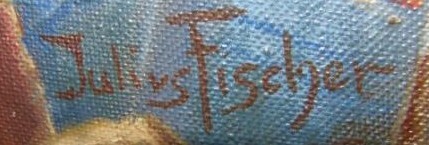
Signature of: julius fischer